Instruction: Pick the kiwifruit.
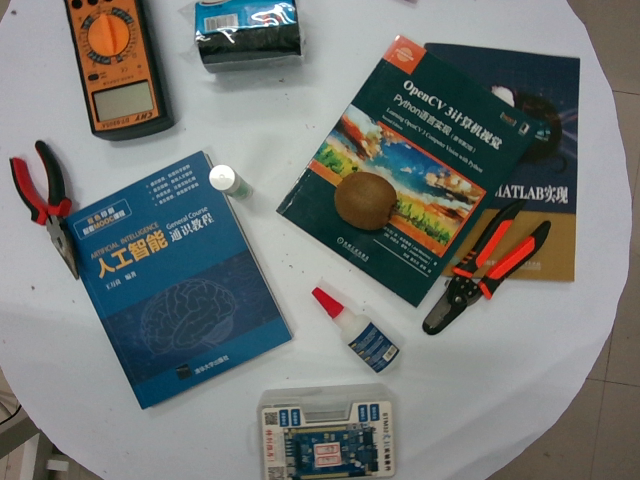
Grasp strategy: vertical